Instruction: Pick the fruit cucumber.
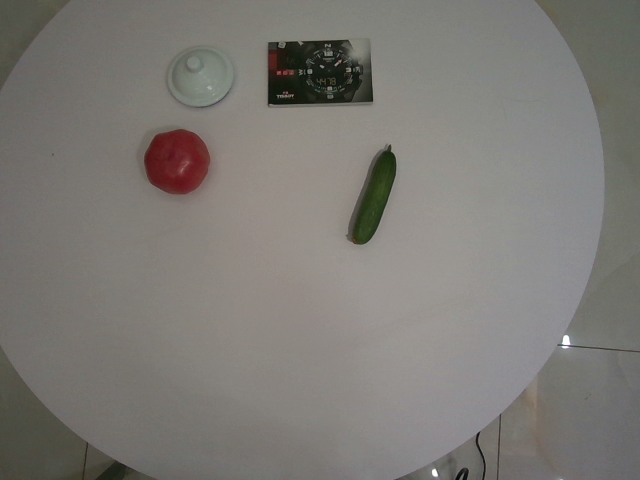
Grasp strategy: vertical